Question: What might the diagnosis be?
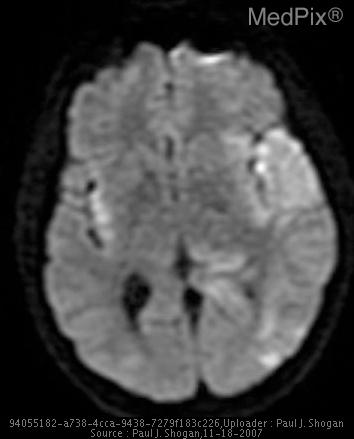
Answer: The possible diagnosis includes HSV Encephalitis
Ischemia
Infiltrating Neoplasm
Status Epilepticus
Abscess
Other Encephalitides (Neurosyphilis).